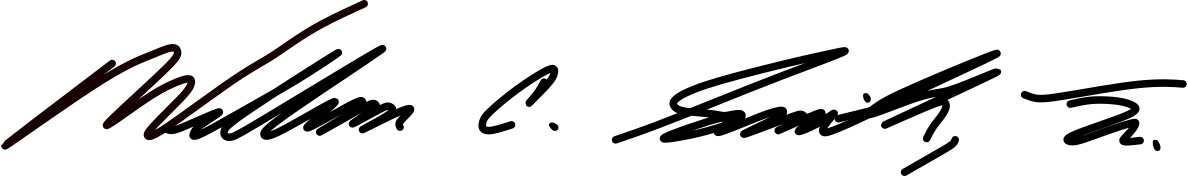
Signature of: william c smith jr